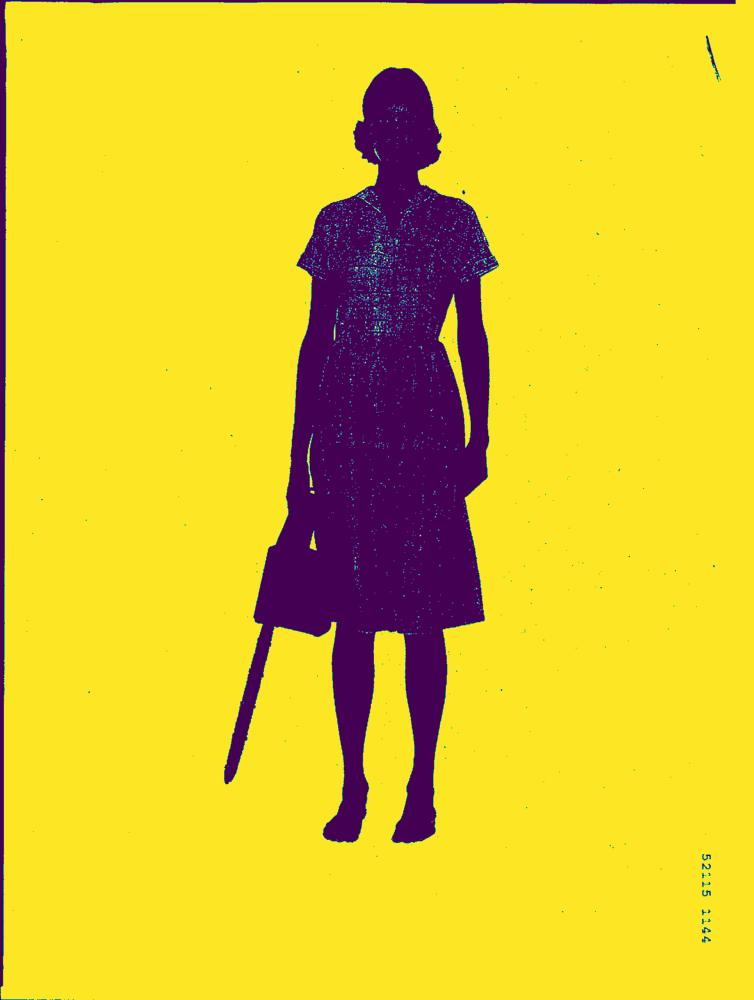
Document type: AD